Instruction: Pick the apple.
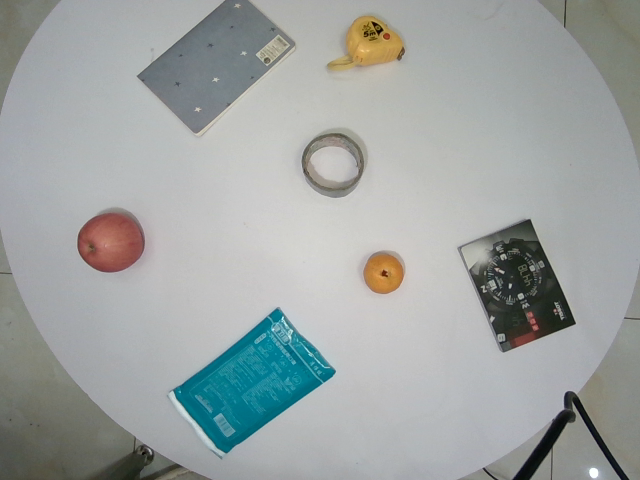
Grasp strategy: vertical